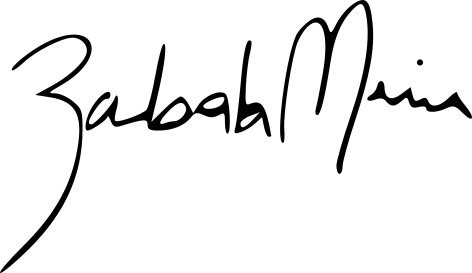
Signature of: maría zabala